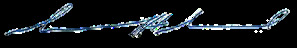
Signature of: matt mead